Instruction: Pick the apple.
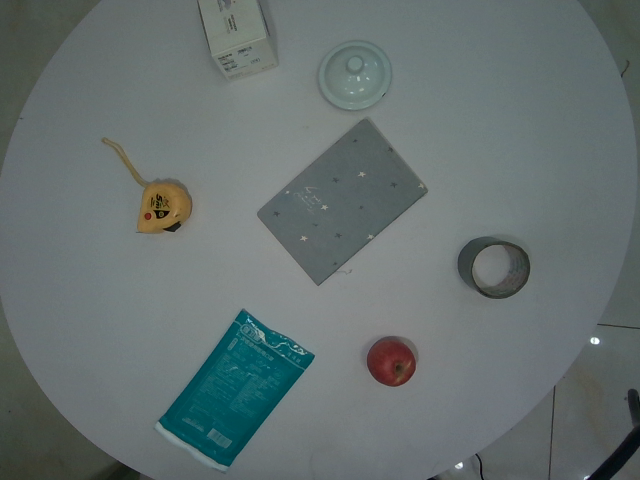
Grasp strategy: vertical